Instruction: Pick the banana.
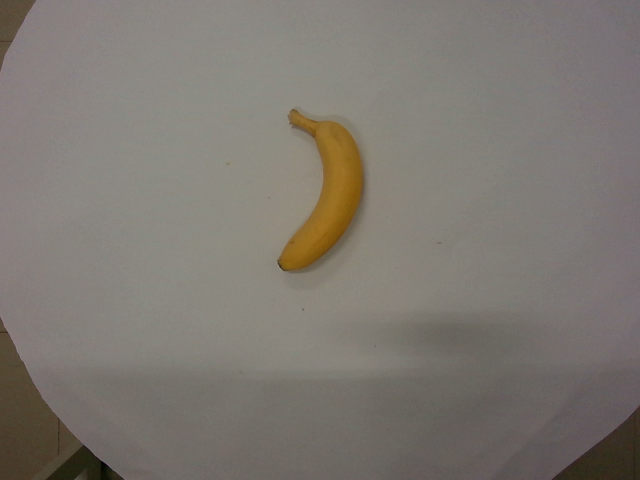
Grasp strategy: vertical